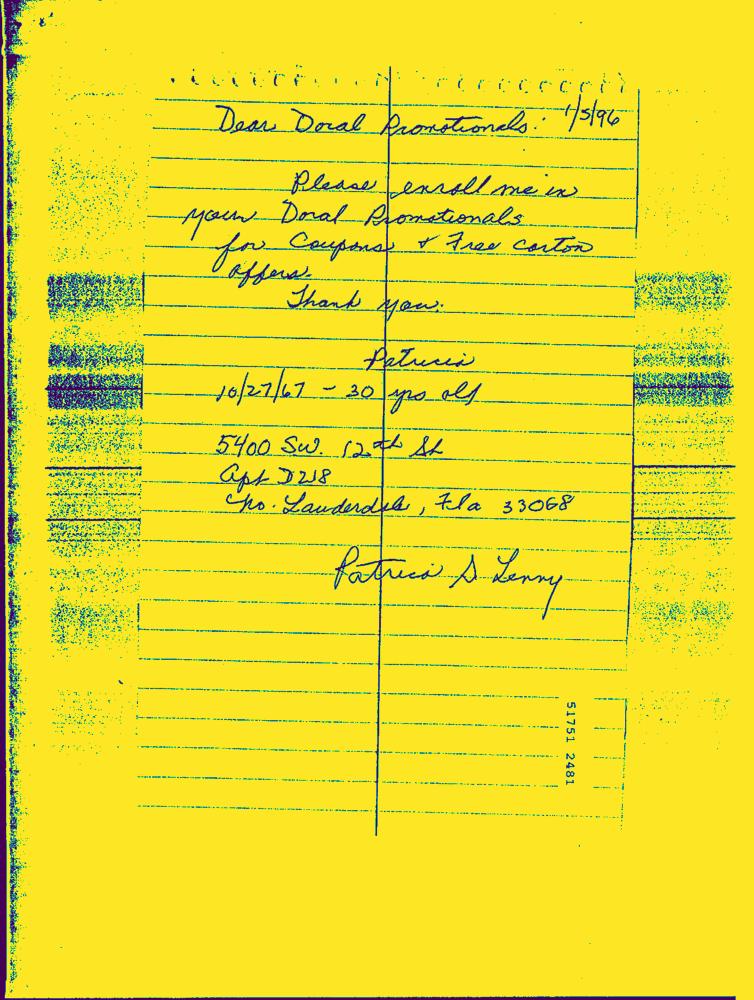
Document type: Hand-Written